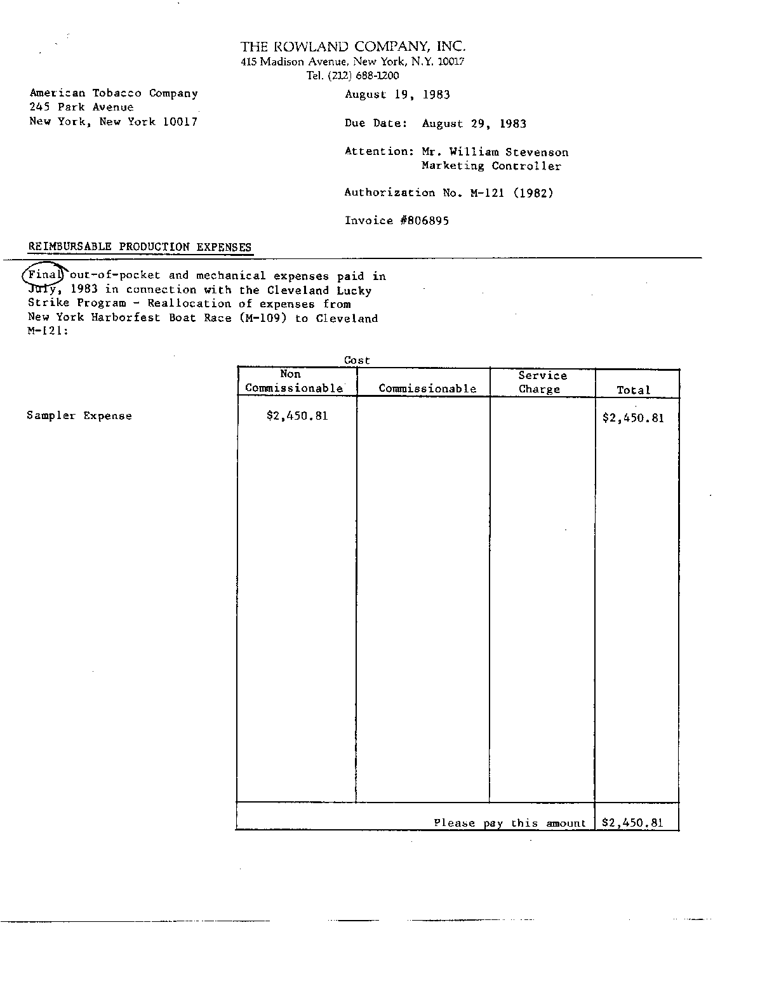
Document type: Invoice